Question: What do the imaging results show?
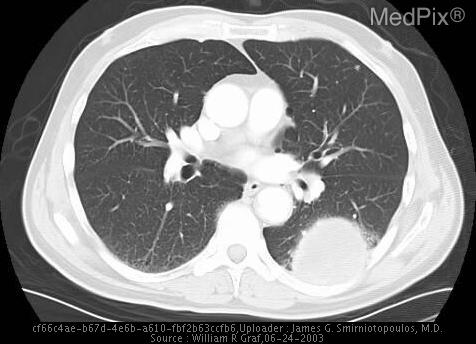
Answer: The imaging shows Plain Radiographs of the chest demonstrate a large pleural based mass.

Single axial CT image demonstrates a large pleural based mass. Contrast CT image throught the chest demonstrates an enhancing pleural based mass in the superior segment of the left lower lobe.

(Labeled image.).